Question: Explain the disease:
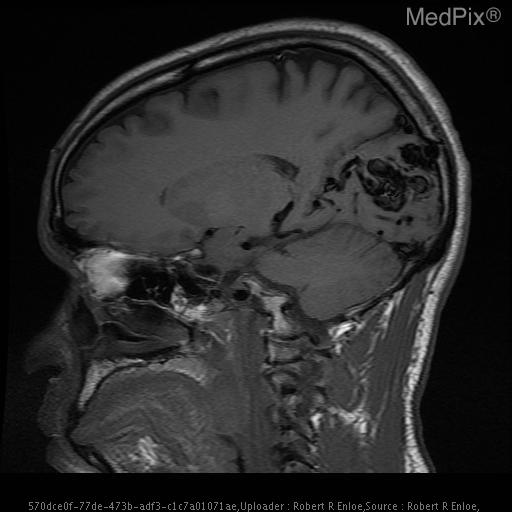
Answer: The disease is discussed as: ARTERIOVENOUS MALFORMATION (AVM)

Clinical Features:  AVMs are the most common symptomatic congenital vascular malformations.  The peak age at presentation is between 20 and 40.  Approximately 50% of patients with AVMs present with symptoms caused by hemorrhage (25% present with seizures).  The overall risk of hemorrhage from an AVM is estimated at 2% to 4% per year, cumulative.  98% of AVMs are solitary.  Multiple AVMs outside the setting of vascular neurocutaneous disorders such as Rendu-Osler-Weber and Wyburn-Mason syndromes are extremely uncommon.

Pathology:  AVMs are complex networks of abnormal vascular channels that consist of dilated arterial feeder(s) and draining veins, without intervening capillaries.  These vessels often demonstrate flow-induced angiopathic changes secondary to endothelial hyperplasia (flow-related” aneurysms in 10 - 20%).  AVMs may contain gliotic brain and hemorrhagic residua.  Atrophy of otherwise normal adjacent brain results from chronic regional arterial hypoperfusion and venous hypertension, as the AVMs steal vascular supply from adjacent brain tissue.

Imaging:  Intracranial AVMs are subdivided into parenchymal (pial or within the brain), and dural (outside the brain).  A mixed type occurs when a parenchymal AVM recruits dural vascular supply.  85% of AVMs are supratentorial.  On cerebral angiography an AVM appears as a tightly packed mass of enlarged feeding arteries that supply a central nidus, a plexiform web of small vessels.  One or more dilated veins drain the AVM nidus.  The main goals of the diagnostic imaging workup are to delineate the size of the AVM,  the eloquence of adjacent brain, and the pattern of venous drainage.  These 3 characteristics are used to determine the long-term risk of an untreated AVM, as the table below explains.

Table 1.  Spetzler AVM Grading System
Graded feature	             Points assigned
  Size
      Small (<3 cm)				1
      Medium (3-6 cm)			2
      Large (>6cm)				3

Eloquence of adjacent brain
      Noneloquent                		0
      Eloquent					1

Venous drainage
      Superficial only			        0
      Deep					        1

========================================

Spetzler grades range from 1 to 5.  A separate grade 6 is reserved for inoperable lesions.  Prospective studies have confirmed the accuracy and utility of the Spetzler grade in guiding patient management and estimating postoperative neurologic complications.